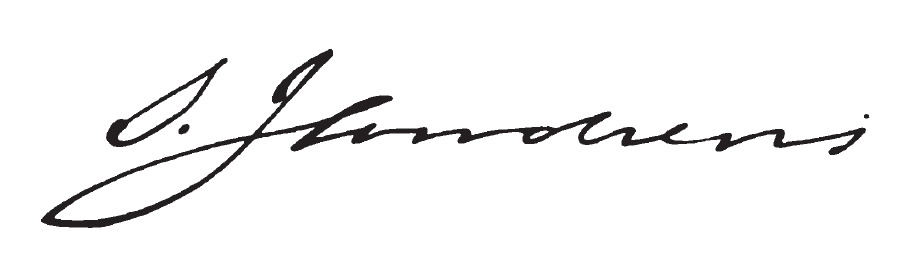
Signature of: sherlock james andrews